Question: What type of tax is indicated in the document, personal property or real estate?
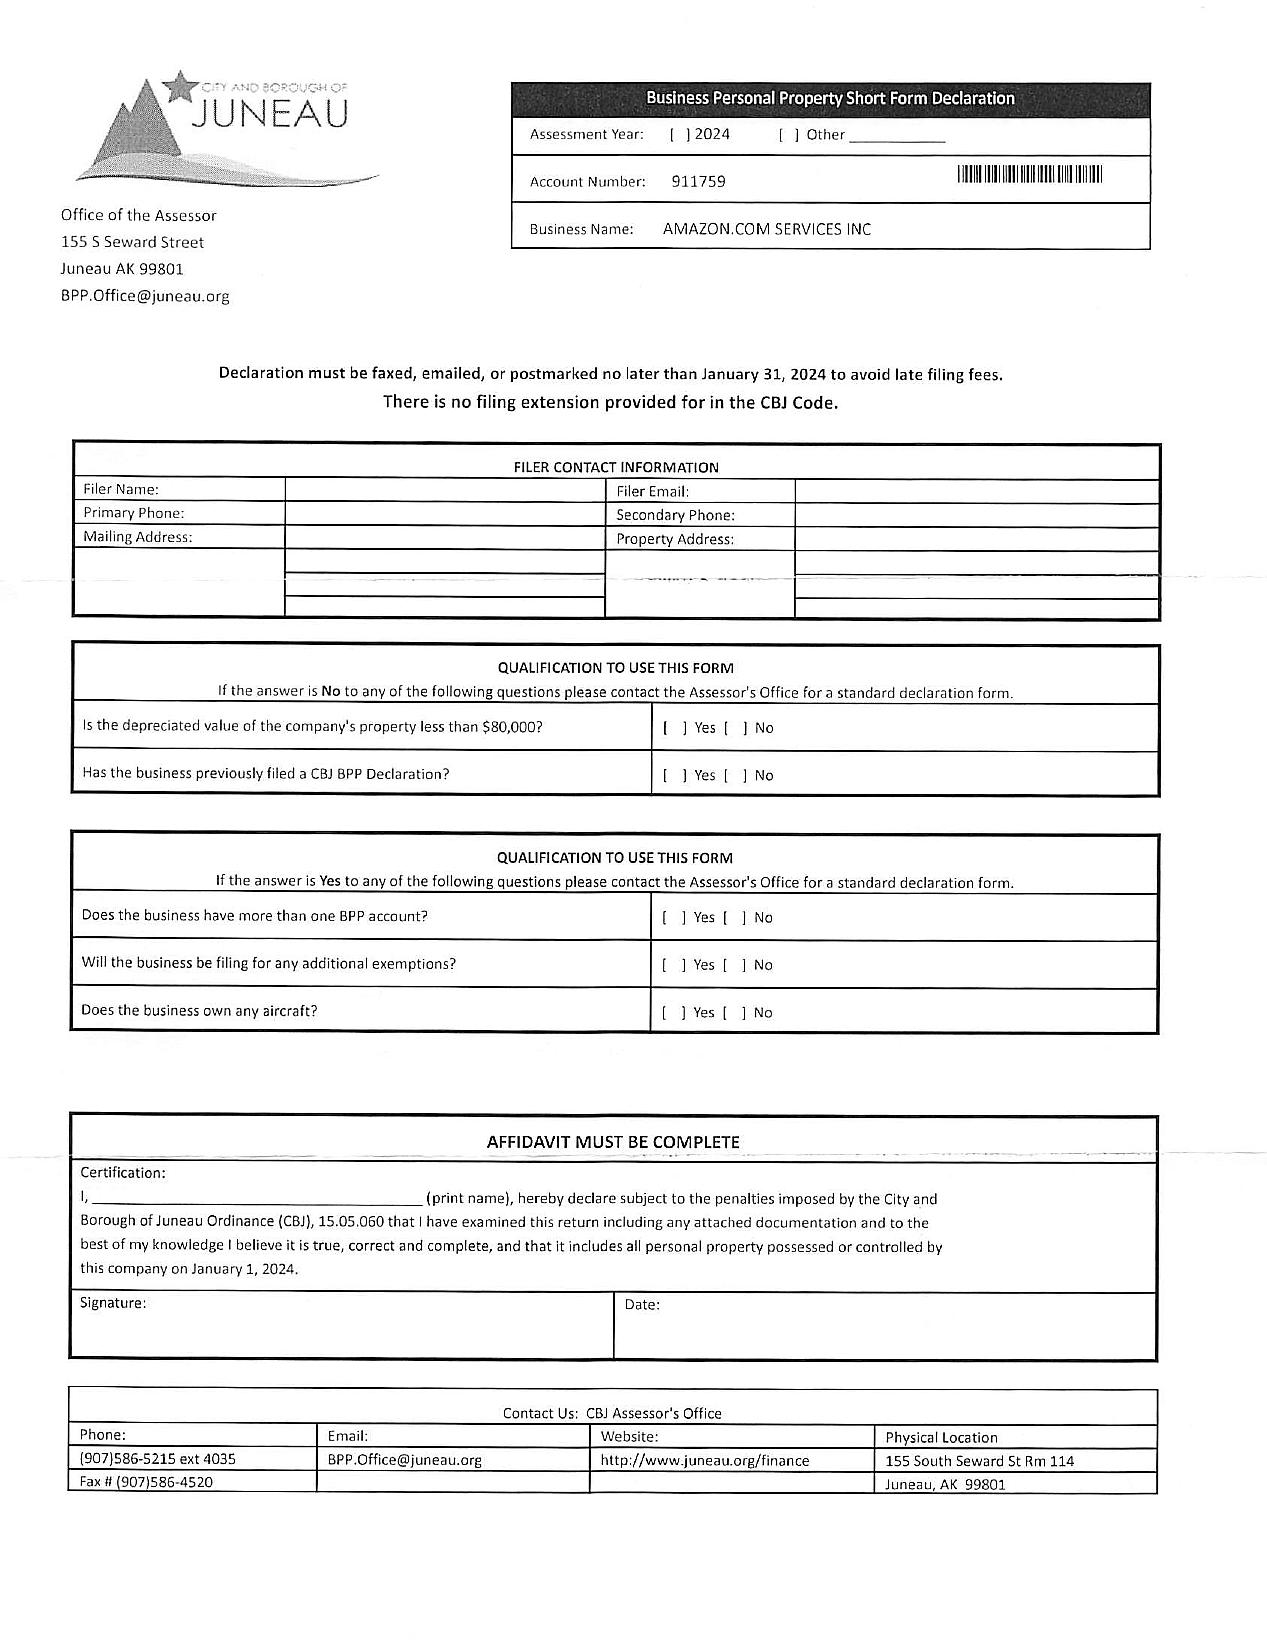
Answer: "Personal Property"